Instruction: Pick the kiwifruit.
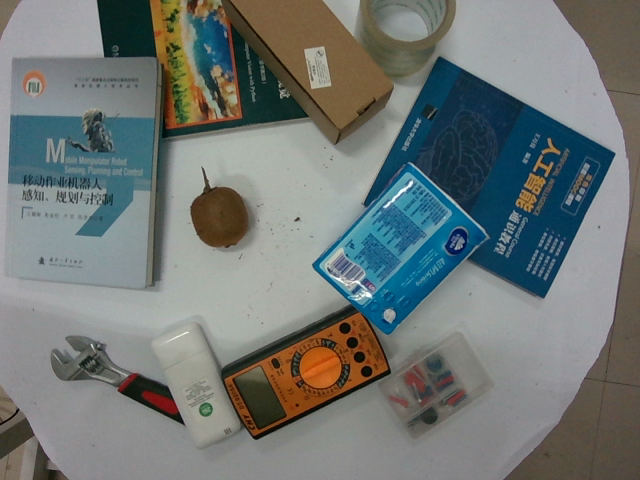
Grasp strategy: vertical